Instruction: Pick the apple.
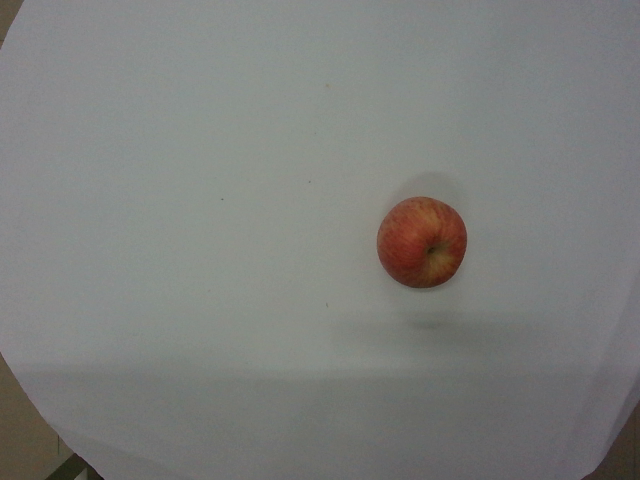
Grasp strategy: vertical